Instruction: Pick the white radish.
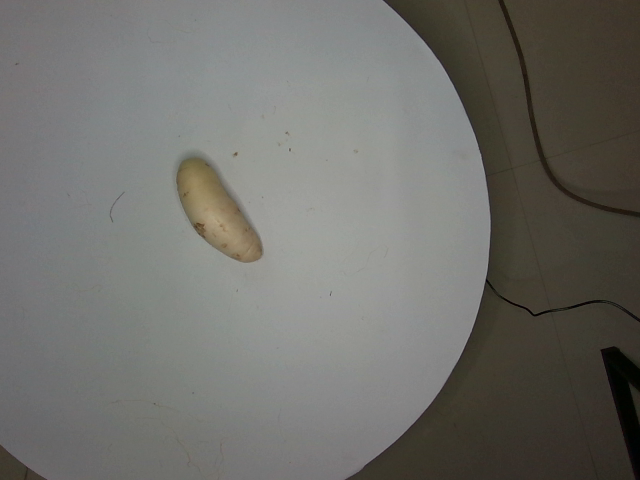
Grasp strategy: vertical